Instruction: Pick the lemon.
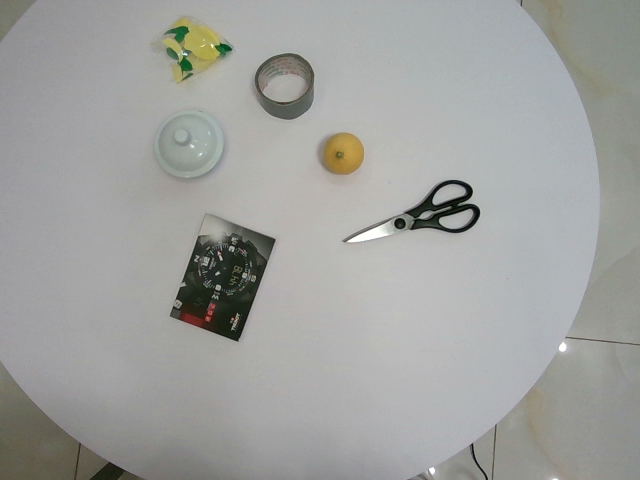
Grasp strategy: vertical